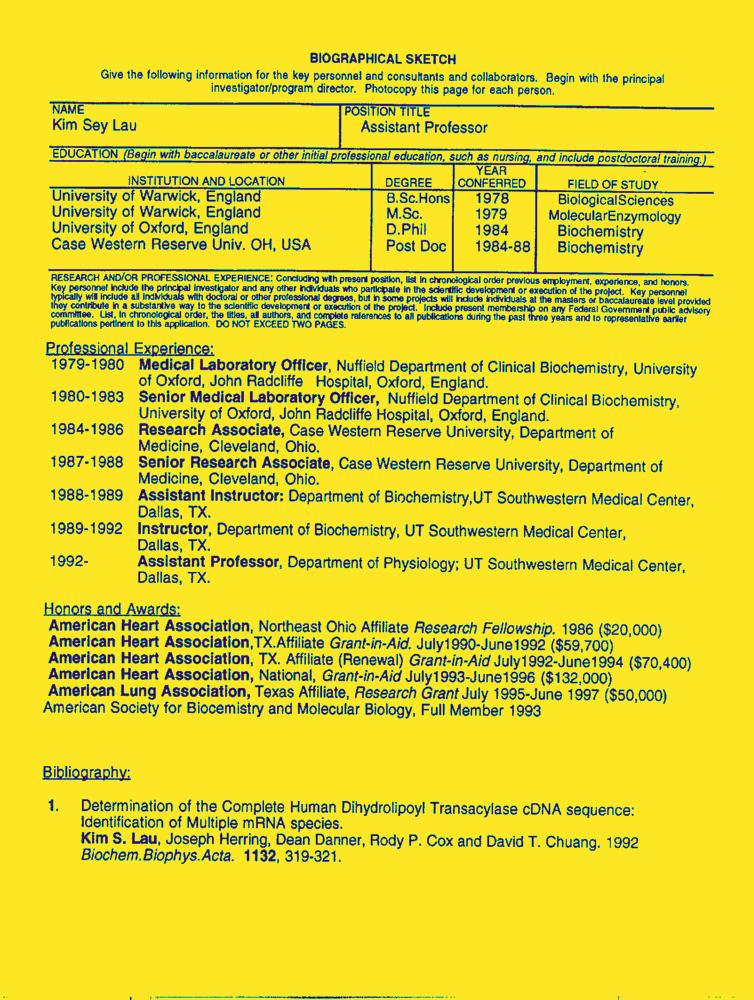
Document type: Resume-Doc